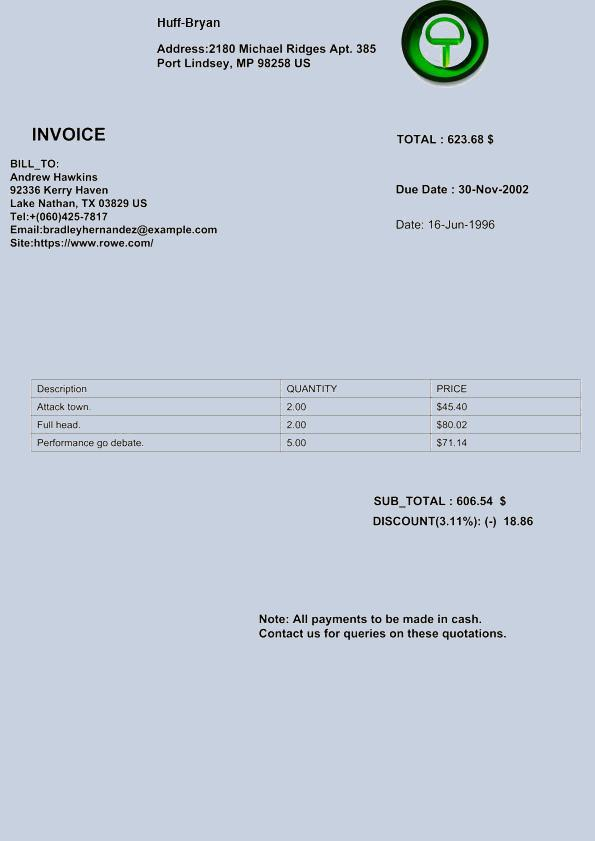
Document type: Invoice